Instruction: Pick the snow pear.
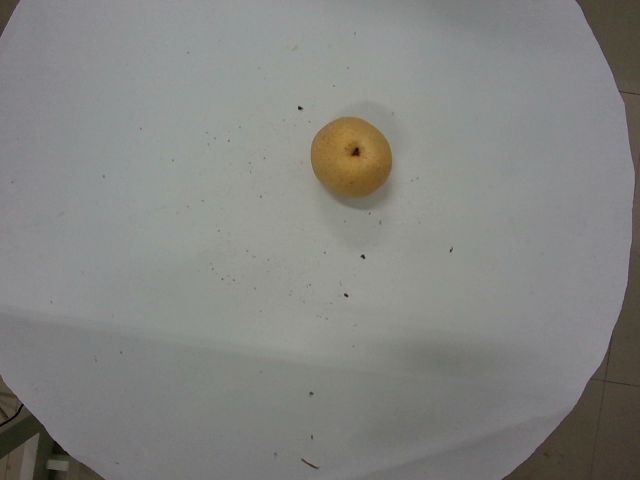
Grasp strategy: vertical